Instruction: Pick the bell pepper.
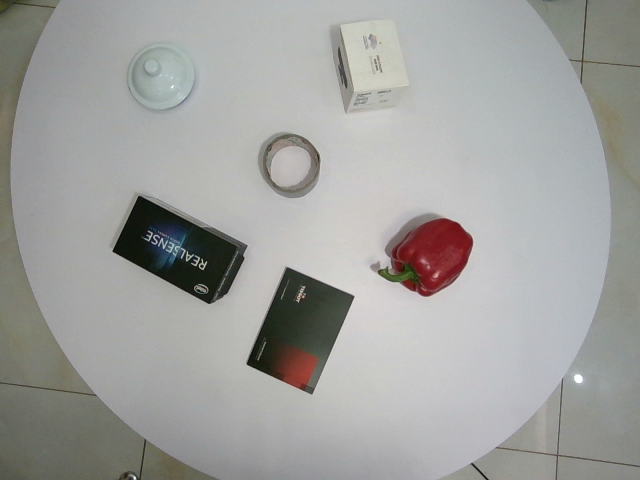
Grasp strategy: vertical